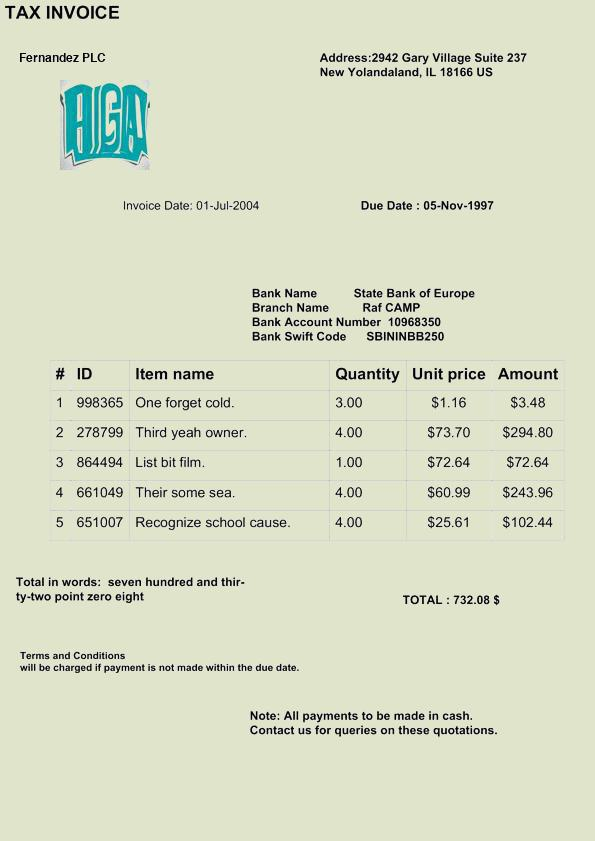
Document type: Invoice